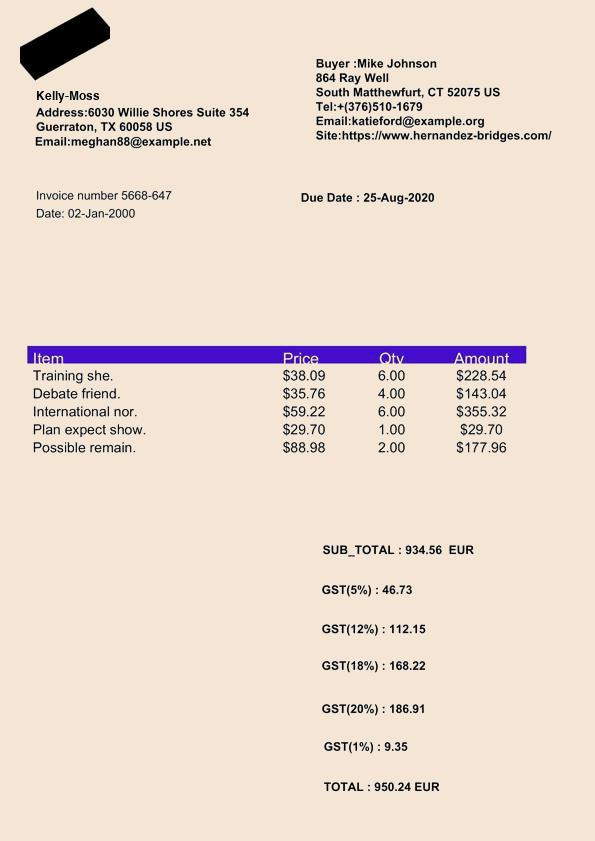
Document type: Invoice